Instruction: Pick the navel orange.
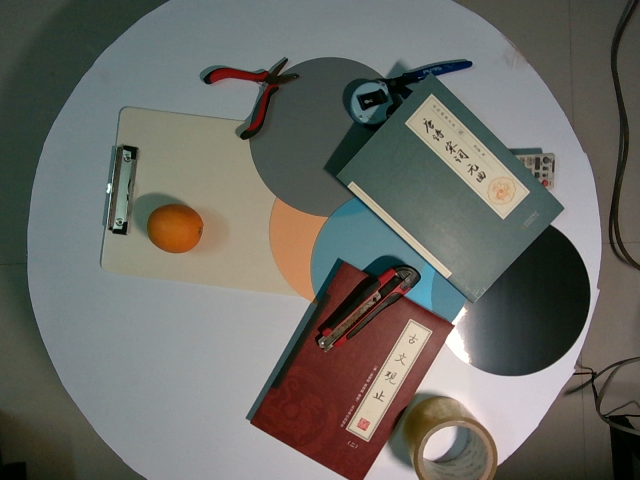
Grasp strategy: vertical